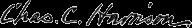
Signature of: charles custis harrison